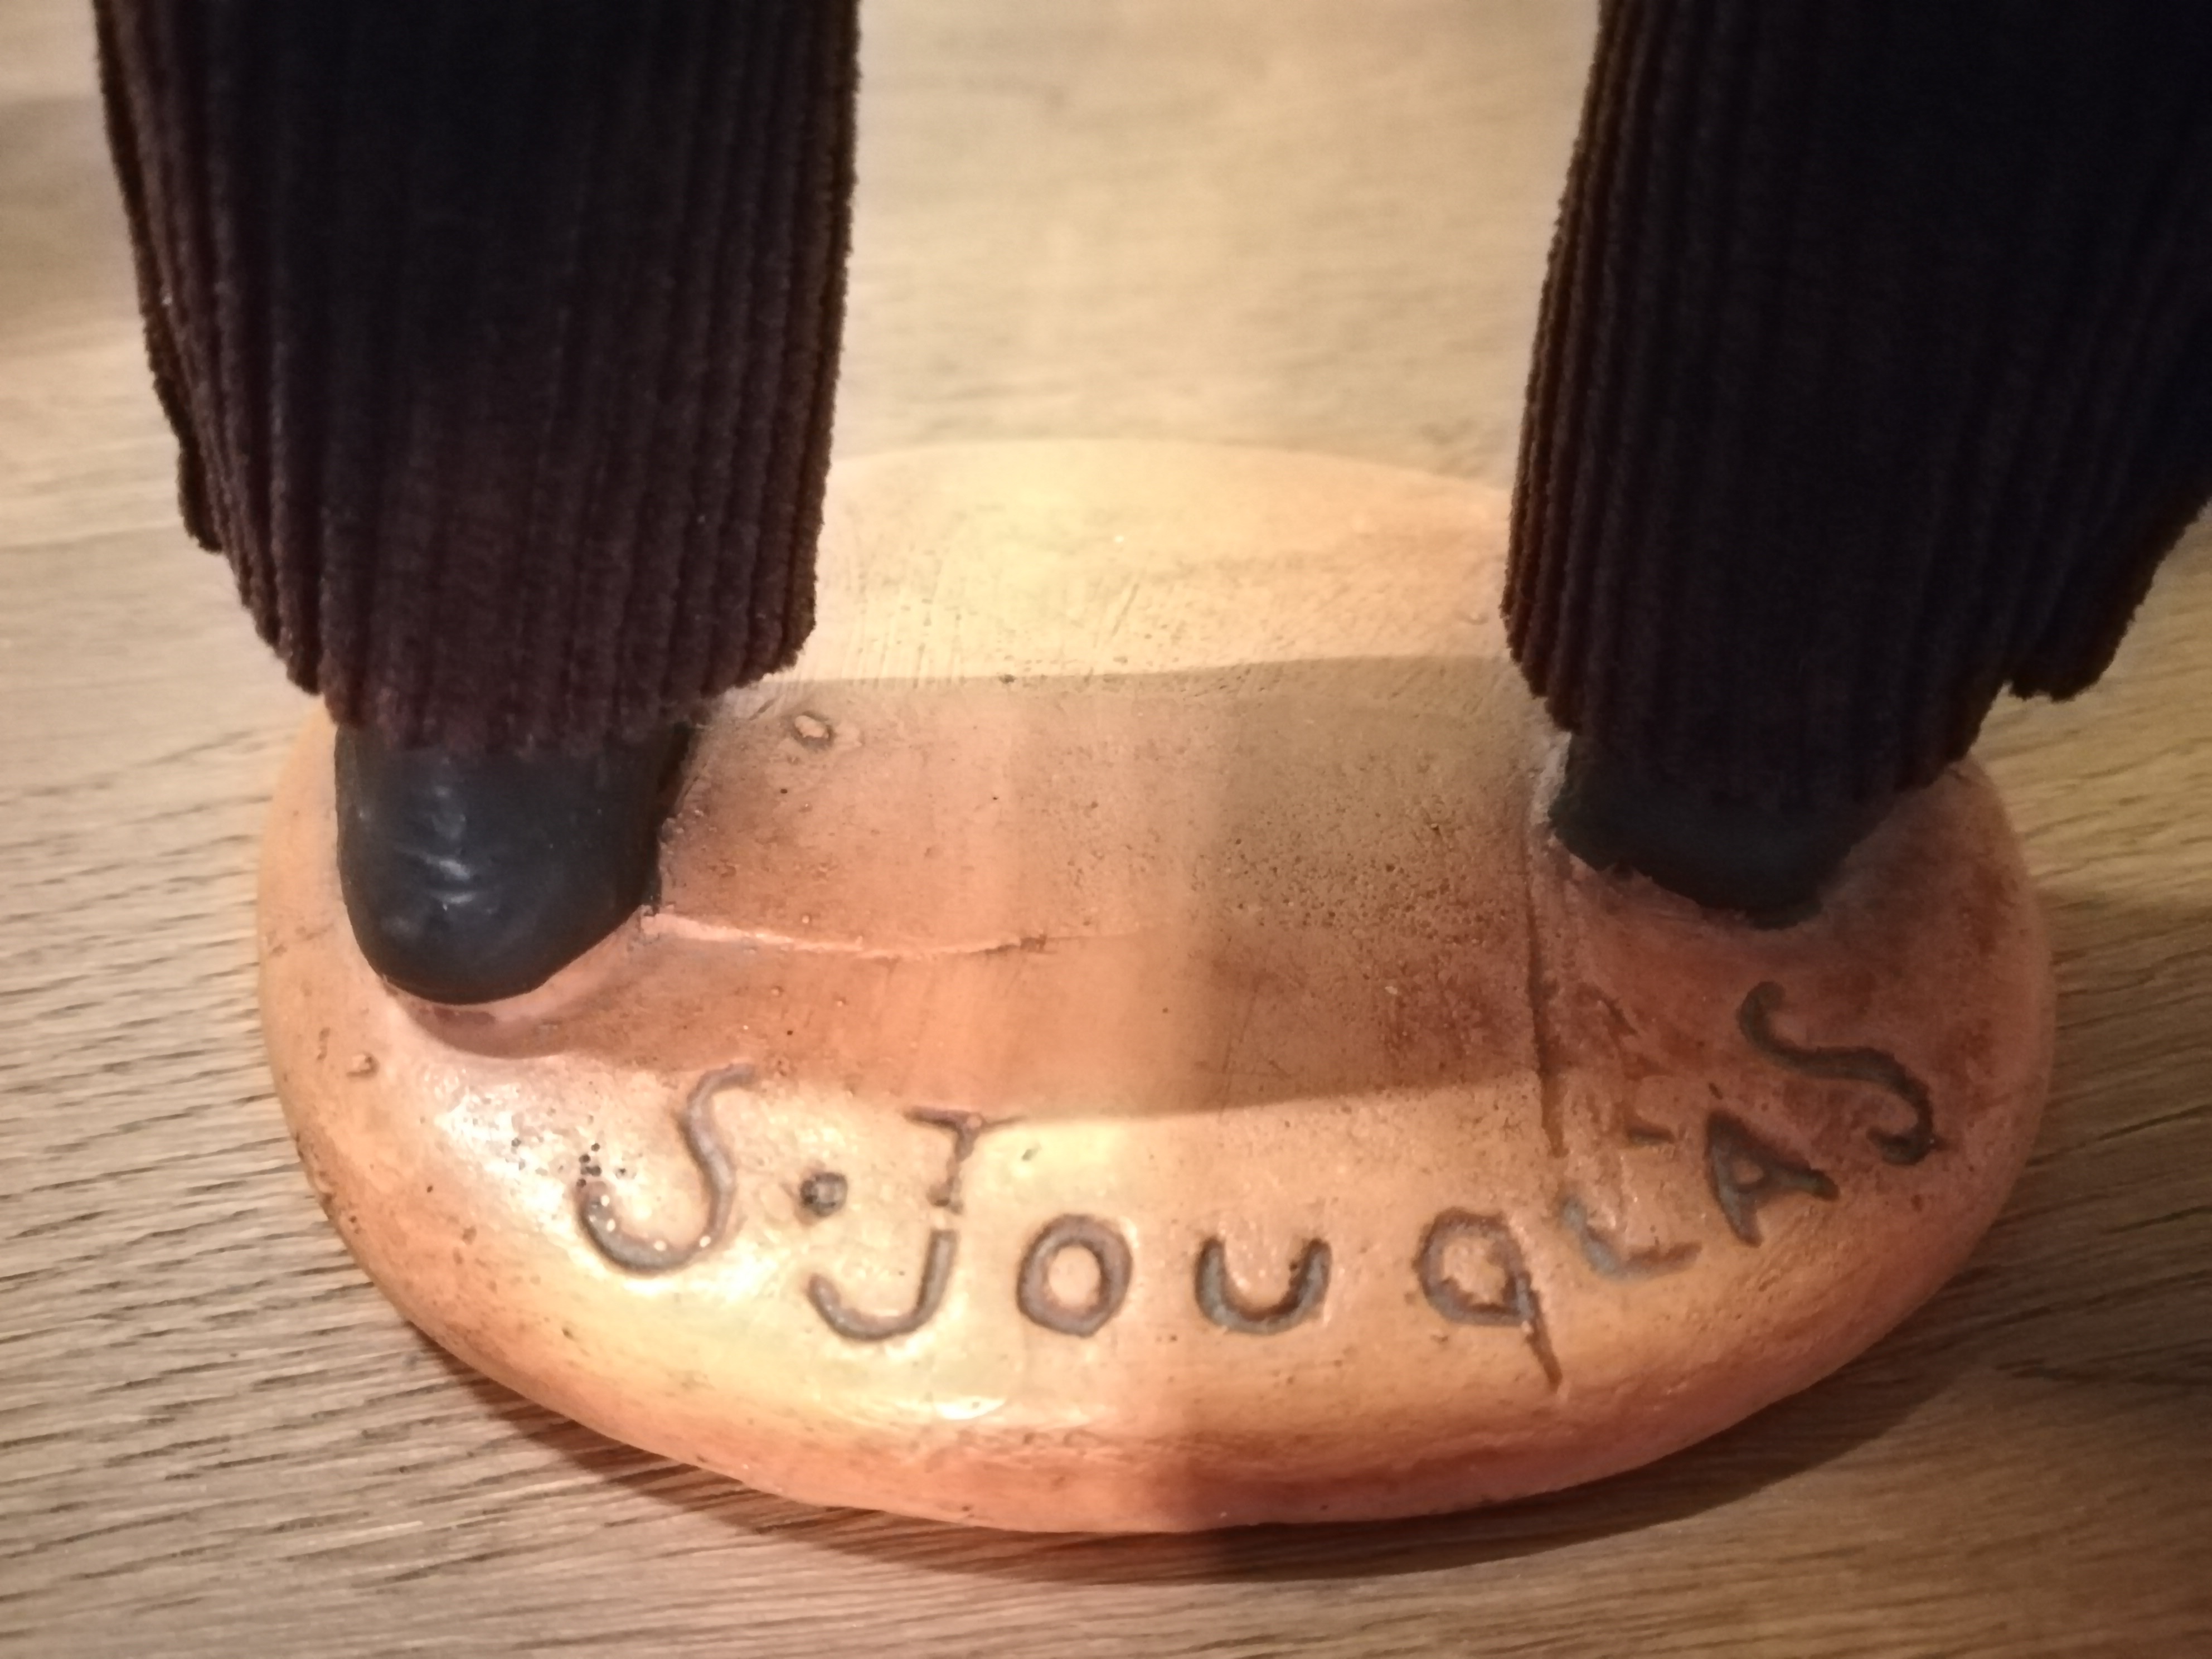
Signature of: simone jouglas